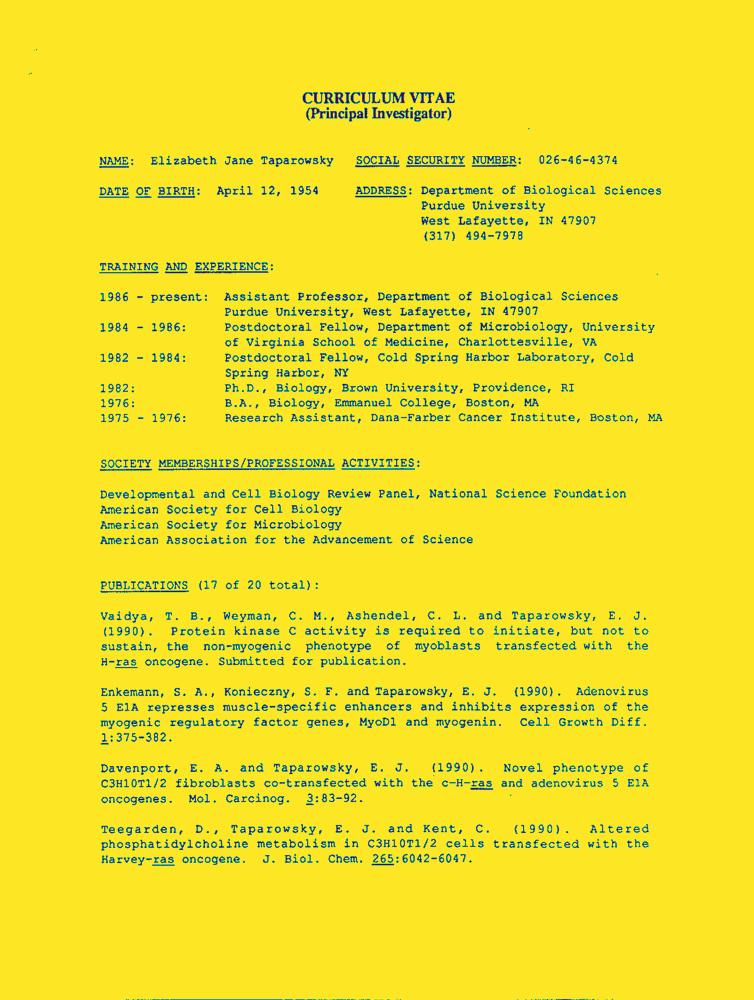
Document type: Resume-Doc